Question: What might the diagnosis be?
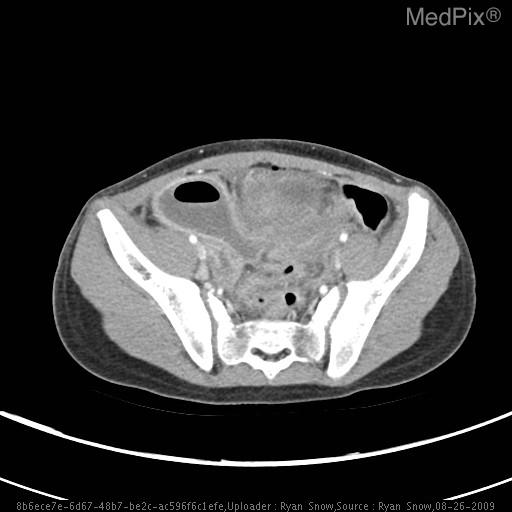
Answer: The possible diagnosis includes Persistence of fistula likely due to repeated flushing with saline and presence of catheter..